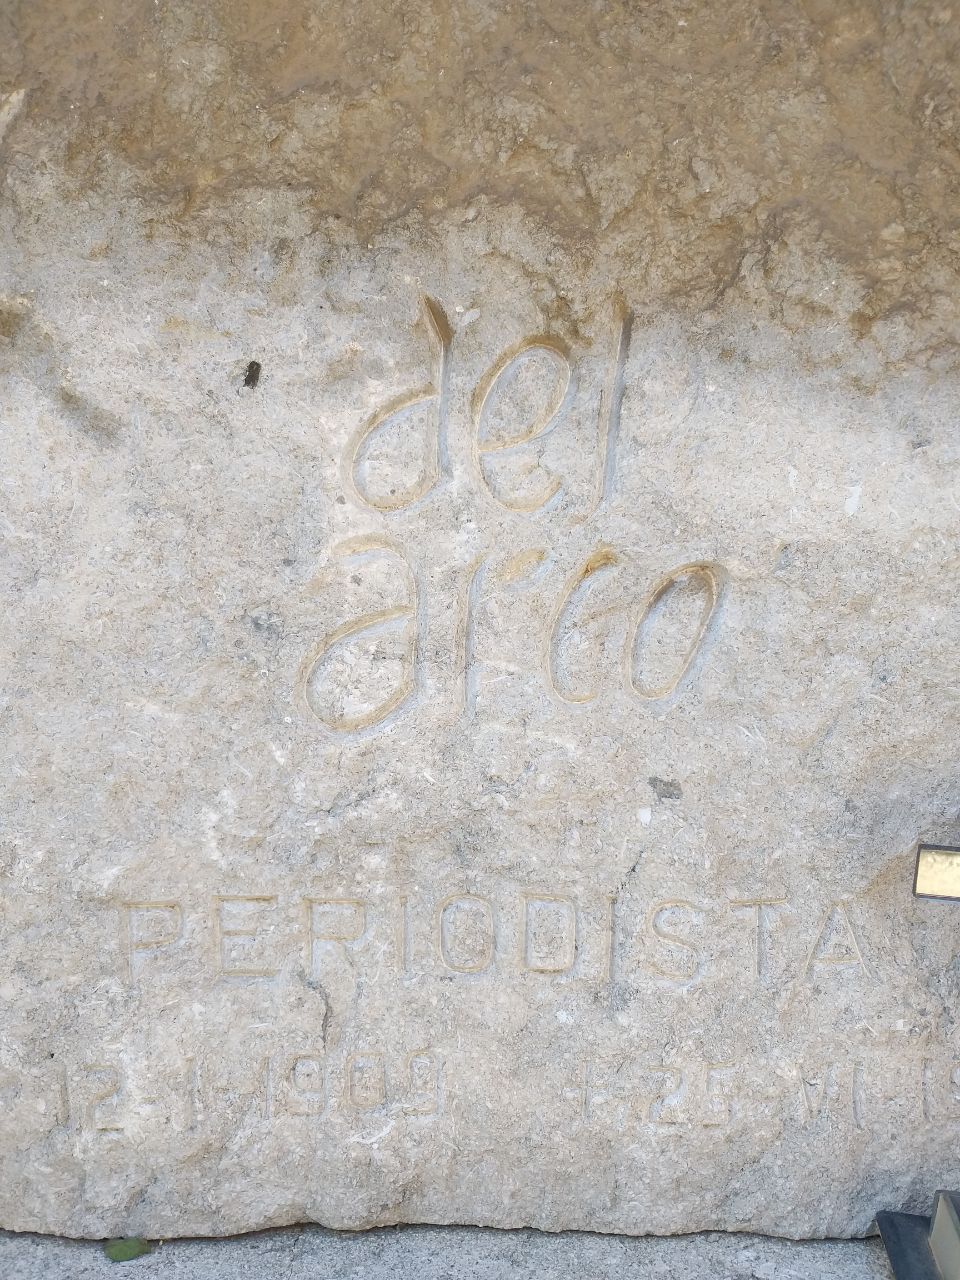
Signature of: manuel del arco álvarez